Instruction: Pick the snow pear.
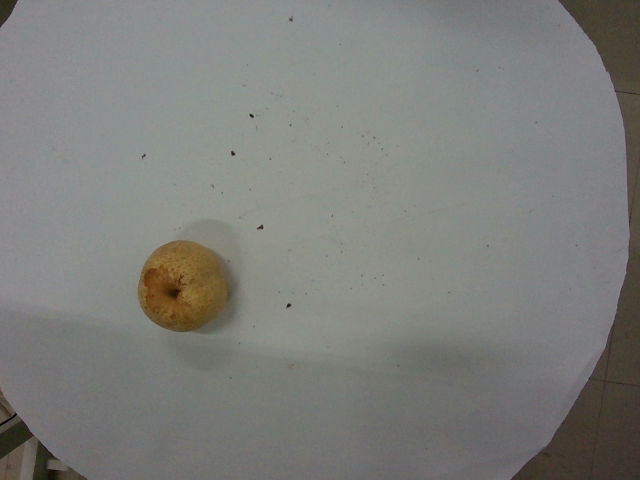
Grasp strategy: vertical